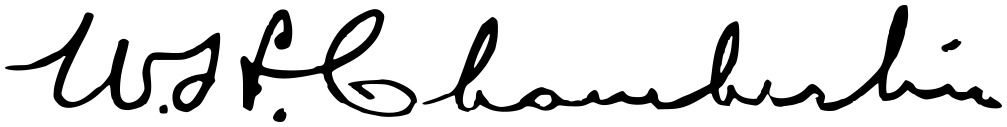
Signature of: william henry chamberlin